Retrieve the amount in words, amount in figures, name of the payee, date on the cheque, and the bank name from the image.
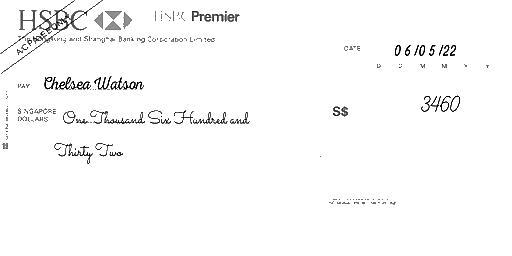
amt_in_words: One Thousand Six Hundred and Thirty Two
amt_in_figures: 3460
payee_name: Chelsea Watson
bank_name: HSBC
cheque_date: 06/05/22